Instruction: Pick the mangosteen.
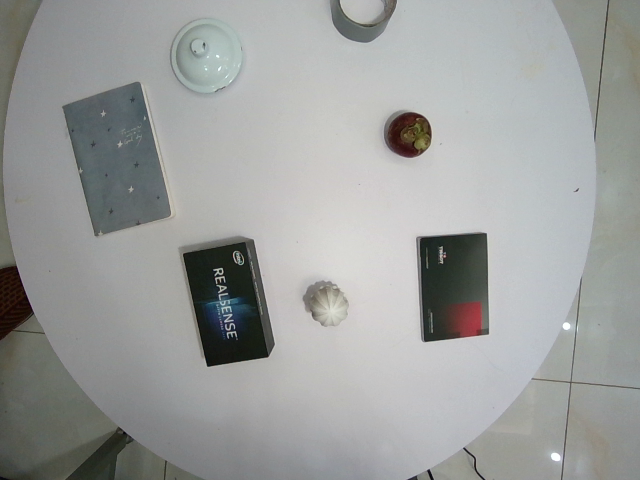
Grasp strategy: vertical